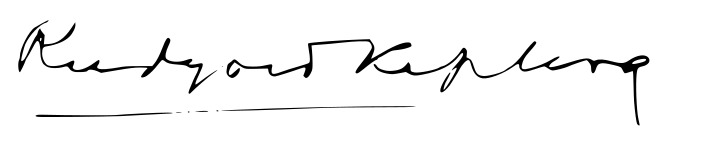
Signature of: rudyard kipling